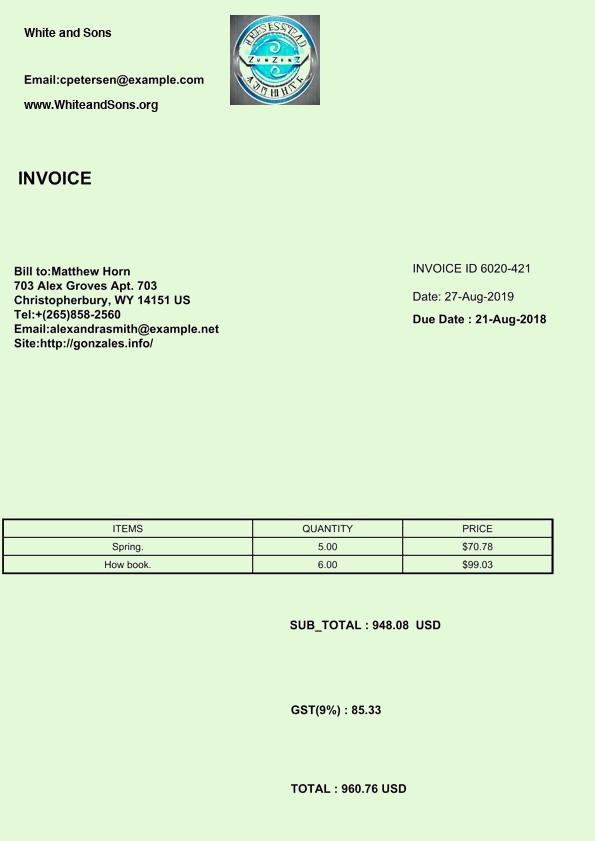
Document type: Invoice